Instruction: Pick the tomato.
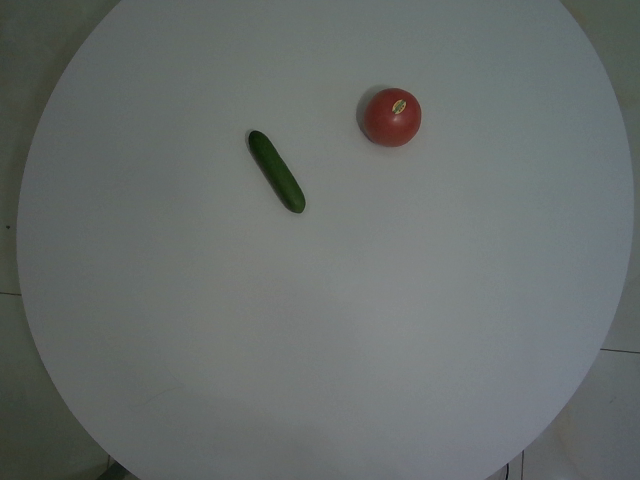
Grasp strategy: vertical